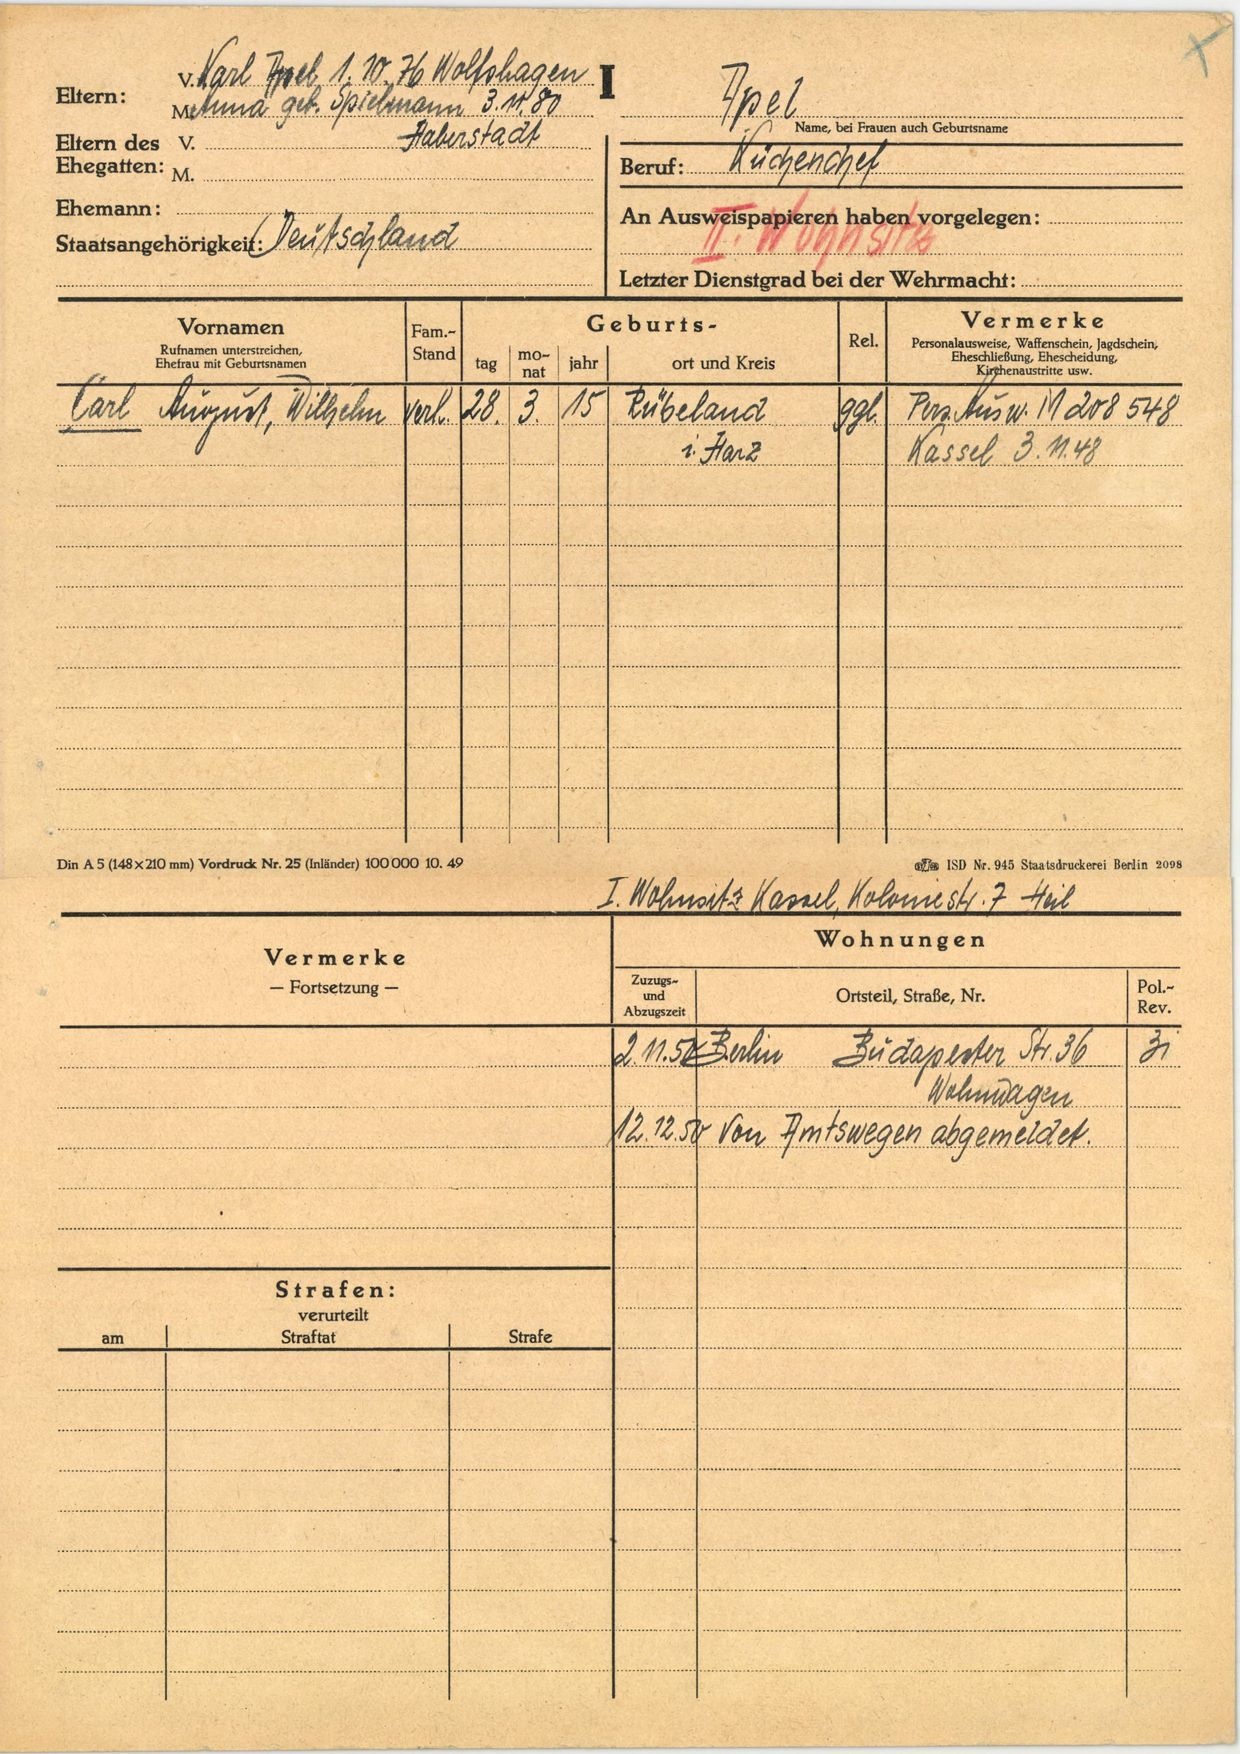
Apel